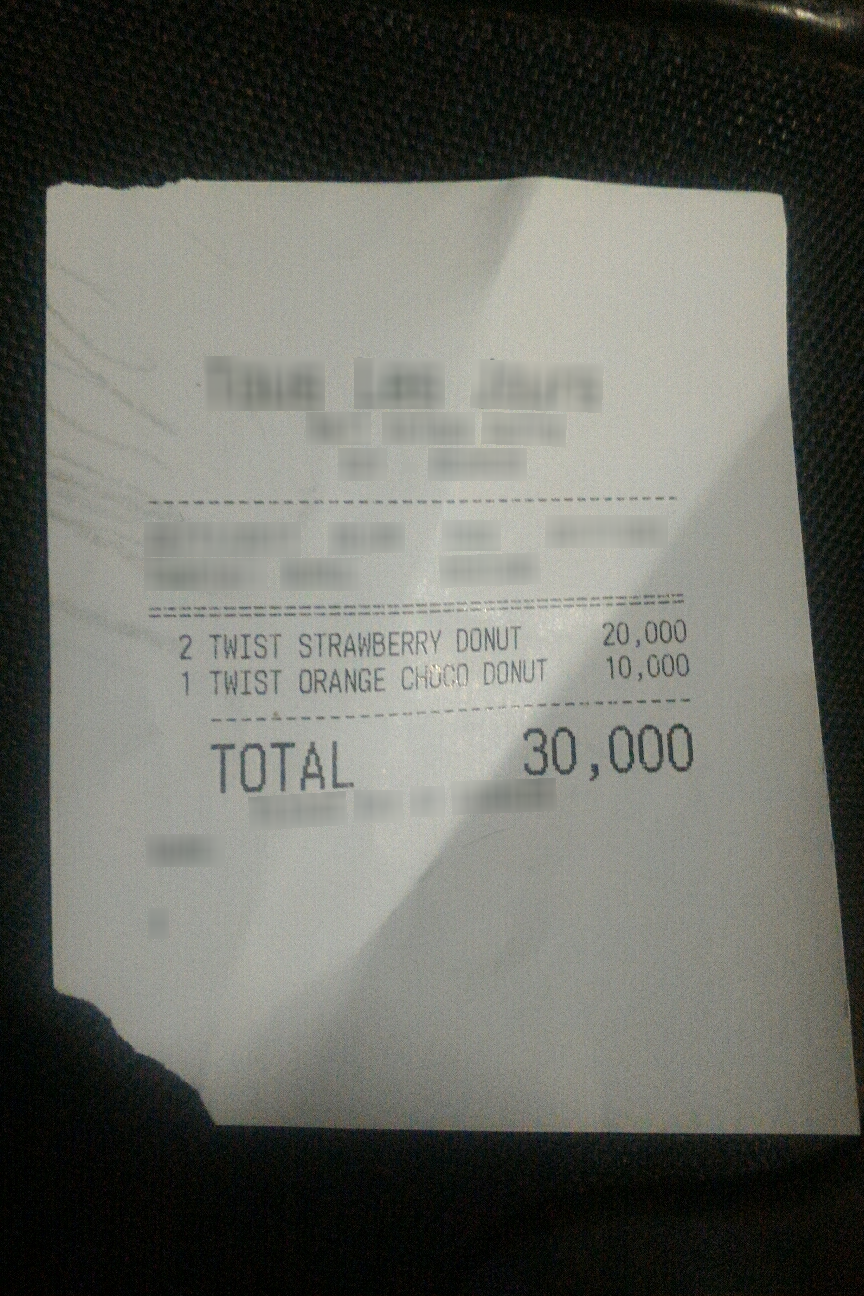
Number of items: 2
Total: 30,000
OCR text regions:
text: 2
text: TWIST
text: STRAWBERRY
text: DONUT
text: 20,000
text: 1
text: TWIST
text: ORANGE
text: CHOCO
text: DONUT
text: 10,000
text: TOTAL
text: 30,000